Question: What are the imaging findings?
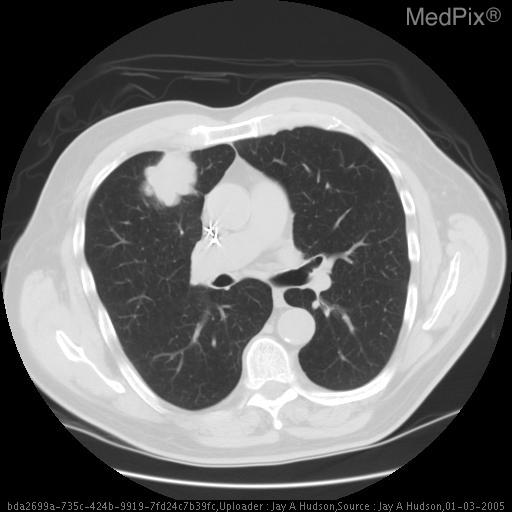
Answer: The imaging shows •  CXR shows an ill defined mass in the RUL
•  CT shows a lobulated 4 cm mass with spiculation in the RUL
•  Histology shows abundant cytoplasm and prominent nucleoli CT demonstrates a RUL mass.